Question: Talk about the condition:
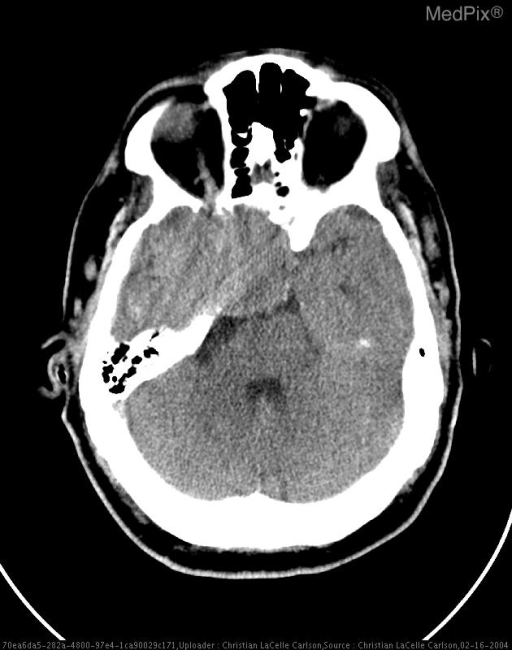
Answer: The disease is discussed as: Meningiomas originate from arachnoid cap cells and are the most common extraaxial neoplasms of the brain, representing 15-20% of all brain tumors.  Although it is hormonally sensitive and is three times more common in women, meningioma represents a significant proportion of the extraaxial neoplasms in men and in adults of all age groups.  Most patients present between the ages of 40 and 60 years of age.  Meningiomas are uncommon in children without associated neurofibromatosis type-2.  The most common locations for meningiomas (in descending order) are the parasagital dura, convexities, sphenoid wing, juxtasellar, cerebellopontine angle cistern, olfactory groove, posterior fossa clivus, planum sphenoidale, and tentorium.  Uncommon locations are the ventricles (pediatric patients), with a distinct propensity for the left lateral ventricle, and the optic nerve sheath (adult females).  2-3% occur in the spine.  Less than one percent of meningiomas are extradural and result from embryologic arachnoid rests outside the CNS.  These extradural menigiomas have been found in the interdiploic space, outer table of skull, skin, paranasal sinuses, parotid gland, and parapharyngeal space.  Multiple lesions occur in 1-2% of patients increasing to 30% with a previous history of radiation therapy.

Meningiomas often incite a variable amount of intracranial edema with lesions adjacent to the cerebral cortex tending to cause greater edema than those along the basal cisterns or planum.  However, edema is absent in 40% of cases because of slow growth. The lesions themselves demonstrate calcifications in 20% of cases while cystic areas are seen 15% of the time.  Meningiomas can sometimes demonstrate intraosseous extension or grow through the bone or into the dura.  Hyperostosis or osteolysis occur in 20% to 46% of cases.  Hyperostosis is particularly common when the tumor is at the skull base or anterior cranial fossa where it may resemble fibrous dysplasia or Paget’s disease.  The skull base is the one region where meningiomas can become unresectable because of collateral damage to vital structures.  Occasionally, meningiomas may have necrotic centers.  Thrombosis and, rarely, osteblastic, chondromatous, or fatty degeneration occurs.  Meningiomas may encase and narrow adjacent vessels.  Meningiomas often parasitize pial vessels.  As such, these lesions have both a dural and a pial blood supply.  In the typical convexity or sphenoid wing meningioma, the middle meningeal artery is enlarged.

Atypical meningiomas make up 2.4% of all meningiomas and are classified as WHO grade II.  Atypical lesions must exhibit increased mitotic rates, small cells with high nucleus/cytoplasmic ratio, prominent nucleoli, sheet like growth, and foci of necrosis causing nonhomogenous enhancement.  They look like benign meningiomas radiographically, but recur more frequently.  Hemorrhage is common as are peripheral low density zones from trapped CSF in arachnoid cysts.

Melignant meningiomas are classified as WHO grade III, are uncommon and are usually diagnosed when intraparenchymal invasion, markedly rapid growth, or sarcomatous degeneration has taken place, most likely arising from benign tumors gone awry.  The papillary variety of meningioma undergoes malignant differentiation more commonly than the rest.  Higher grade is associated with a higher rate of recurrence.  Survival varies with the site, size, grade, and extent of surgical removal of tumor.

Radiation therapy induces five times more meningiomas than it does schwannomas or sarcomas.  Diagnosis of radiation induced meningioma is made if the meningioma arises in the radiation field, appears after a latency period (of years), was not the primary tumor irradiated, and is not seen in a patient with neurofibromatosis.  Low dose radiation treatment for tinea capitis has been associated with meningiomas following a latency period of about 35 years.  Recurrence rates are higher in radiation-induced meningiomas than in non-radiation induced tumors.

On unenhanced CT scan, 75% of meningiomas are slightly hyperdense while 25% are isodense to normal brain parenchyma.  Strong, homogenous enhancement is a hallmark (90%).  Signal intensity is similar to normal falx on enhanced and nonenhanced CT.  Calcifications are seen in 20% of lesions and cystic areas are present in 15% of tumors.  The tumors appear round and unilobulated with sharp margins.  A lobulated, extraaxial, parasagittal mass with a dural tail is a typical finding on CT scan.  Rarely, they may appear en plaque, with pancake-like spread along the dura.  Extension of tumor or dural reaction along a dural surface is not uncommon and is known as a “dural tail” which is suggestive, but not specific for meningioma.  Bony erosions are rare, but are more common with malignant meningiomas, where as hyperostosis is more common and more often associated with benign nature.

Tumors are typically isointense to gray matter on MRI with strong gadolinium enhancement.  MRI is the best technique for detecting the dural tail.  Increased vascular flow voids within and around the lesion are characteristic.

Angiographic characteristics include a spoke-wheel appearance with dense venous filling, a persistent tumor blush (“comes early and stays late”) with well demarcated margins and a dural vascular supply.  The middle meningeal artery may be enlarged.